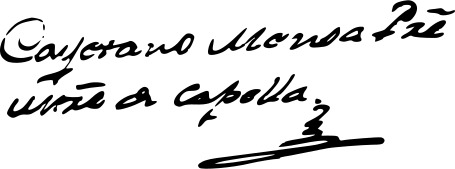
Signature of: caietà mensa